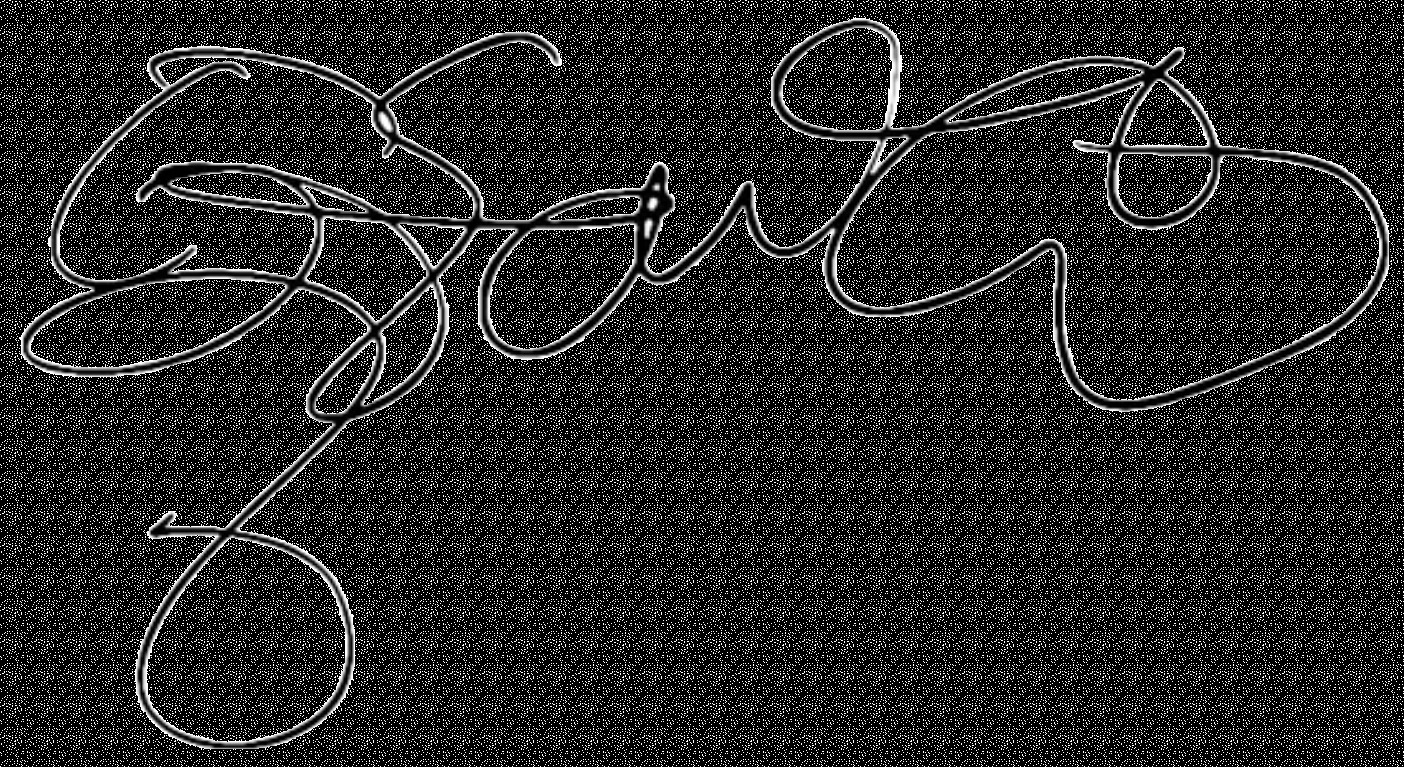
Signature of: song hye kyo